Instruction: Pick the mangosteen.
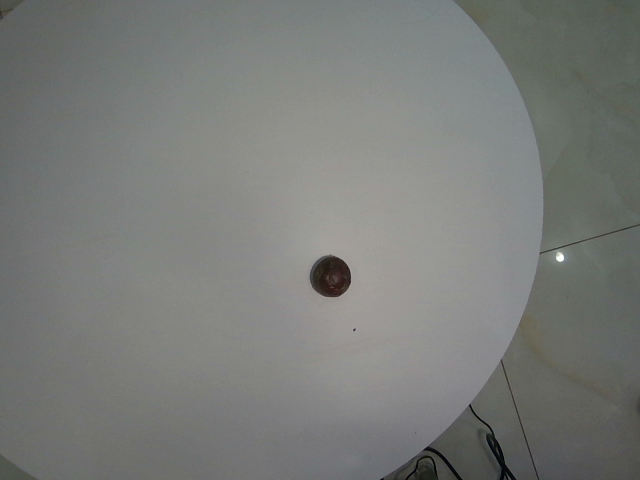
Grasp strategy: vertical